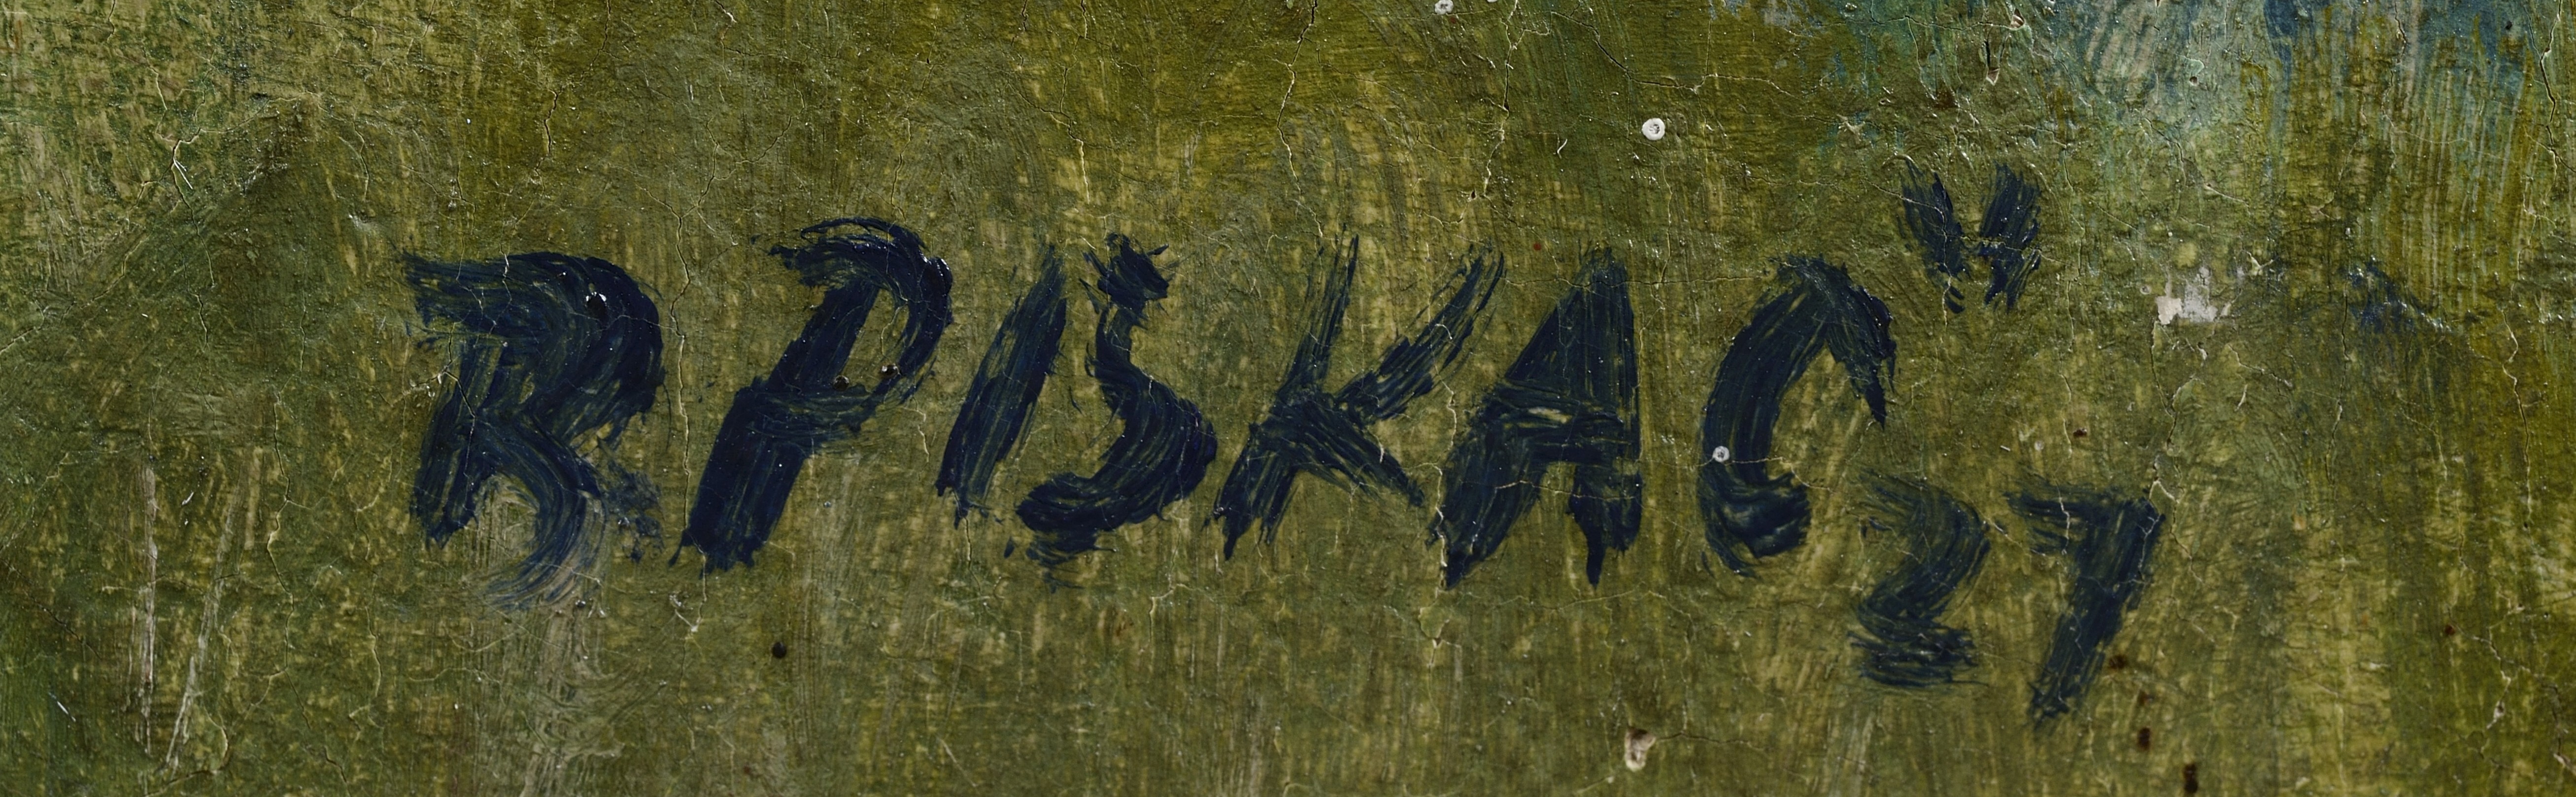
Signature of: bedřich piskač